Question: What is the main concern?
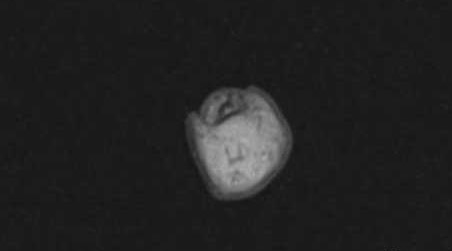
Answer: The findings suggest enlarged left index finger.  There is diffuse fatty enlargement of the volar soft tissues with normal osseous structures and tendons.. fatty hypertrophy of soft tissues of left index finger. The patient might have a history of enlarged finger for several years..